Question: What is the main concern?
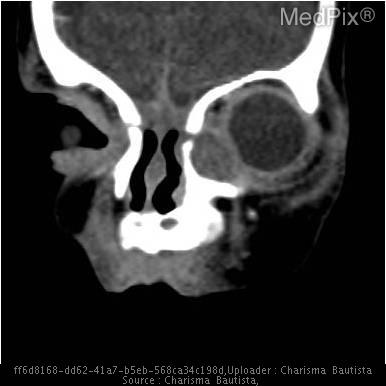
Answer: The findings suggest A cystic mass  located anteromedial to left globe. A cystic mass with located anteromedial to left globe. The patient might have a history of A 4 month-old boy presents with left eye swelling for about 48hours that started with dark discoloration on left lower lid. No history of trauma..